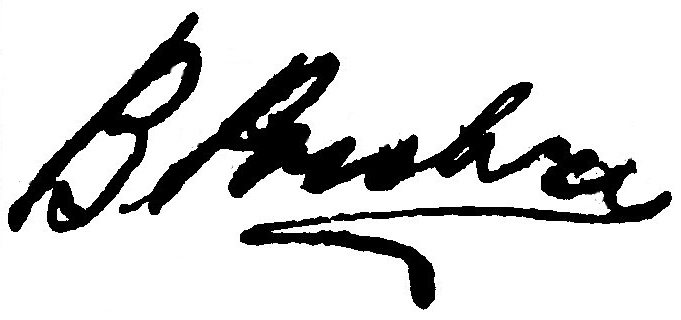
Signature of: vasiliy f rogov